Question: What appears to be the issue?
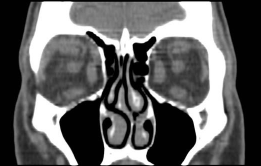
Answer: The findings suggest Non-enhanced axial CT image of the orbits demonstrates bilateral proptosis with enlargement of the medial rectus muscle bellies with sparing of the tendonous insertions.  Coronal reformatted images demonstrate symmetric bilateral enlargement of the inferior, medial, superior, and to a lesser extent, lateral retus muscles.  The retrobulbar fat and globes are unremarkable.. Non-enhanced coronal reformatted CT images demonstrate symmetric bilateral enlargement of the inferior, medial, superior, and to a lesser extent, lateral retus muscles.  The retrobulbar fat and globes are unremarkable.. The patient might have a history of 45 year old male with known Graves' disease referred to ophthamology for proptosis..